Question: What is the address or location of the property listed in the document?
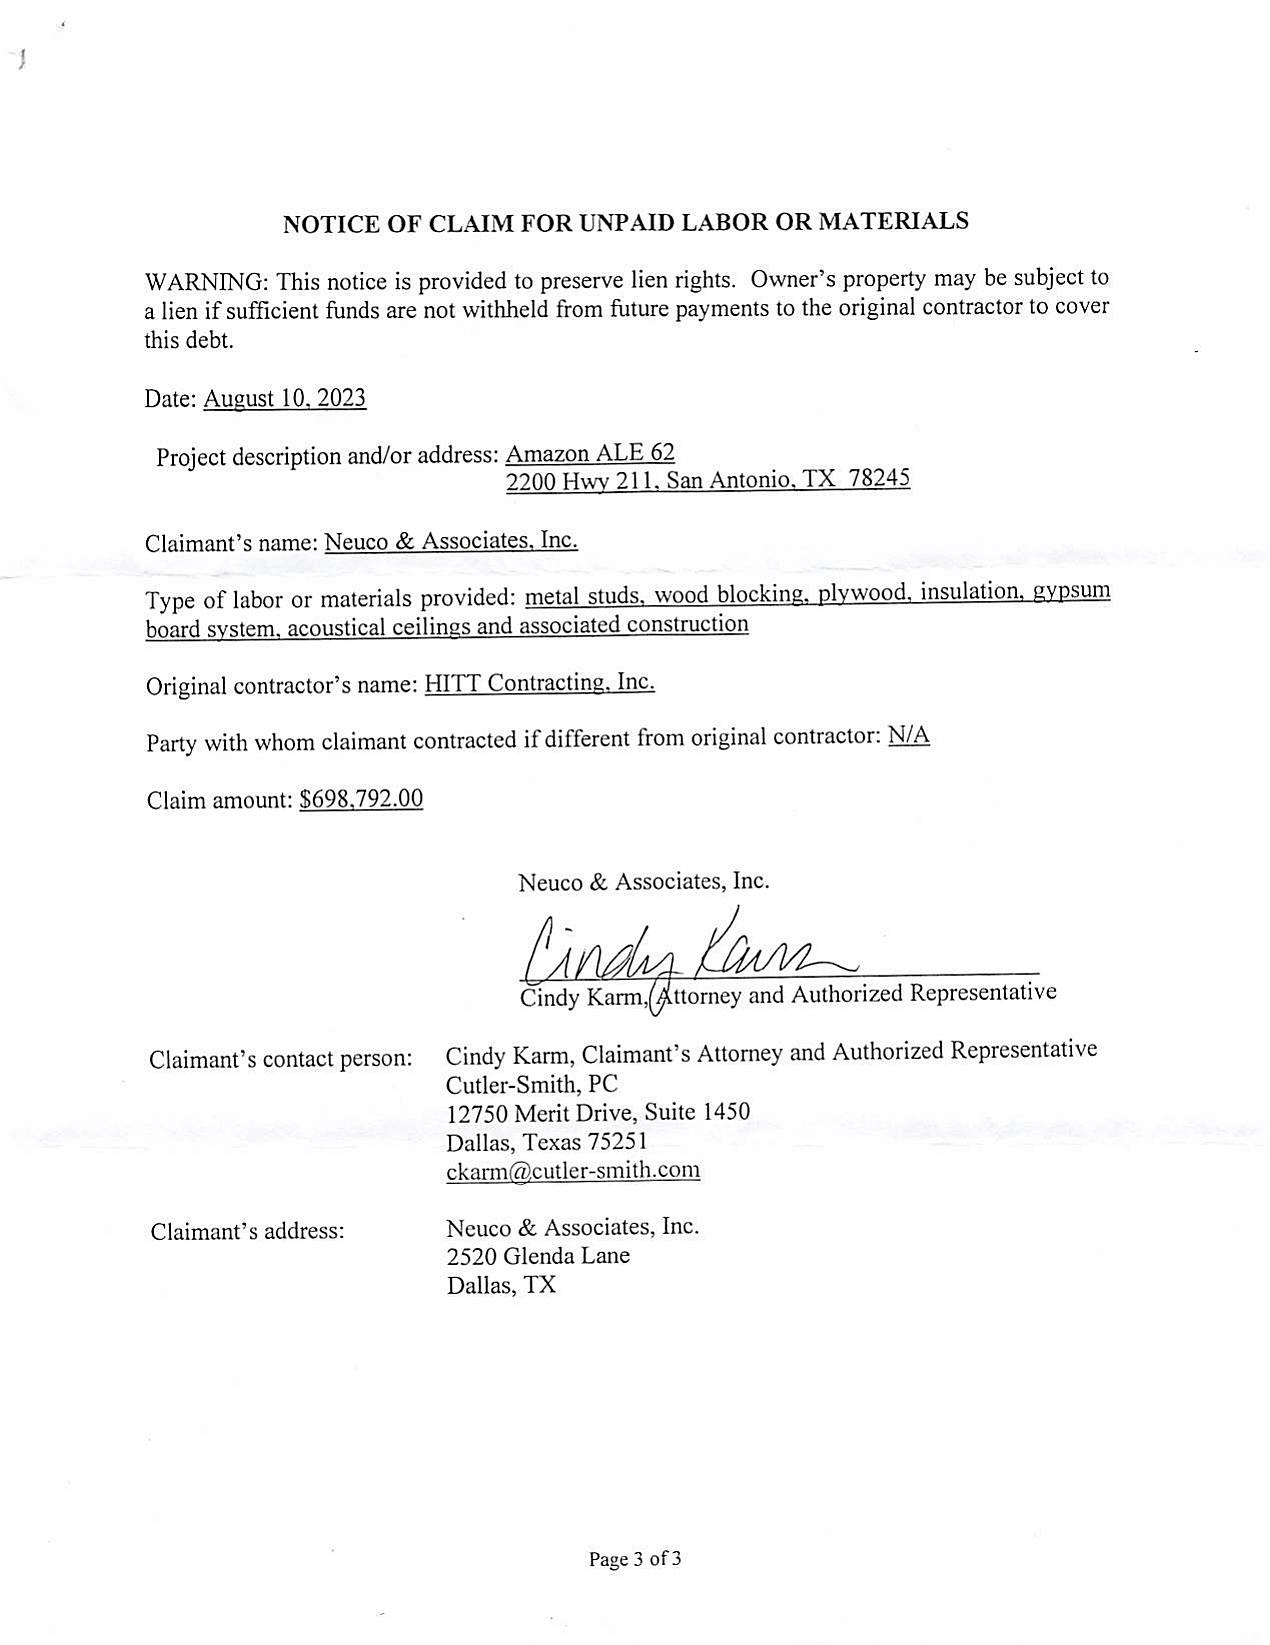
Answer: "Amazon ALF 62 2200 Hwy 211, San Antonio, TX 78245"